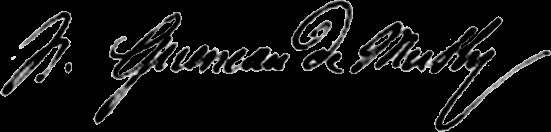
Signature of: noël guéneau de mussy